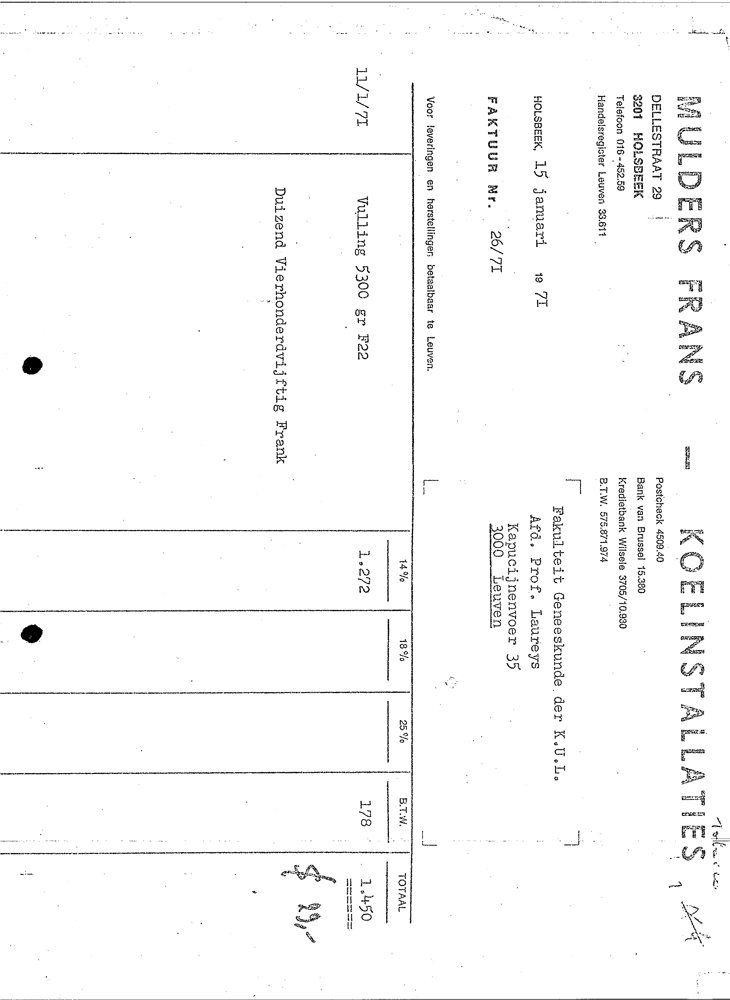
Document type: Invoice